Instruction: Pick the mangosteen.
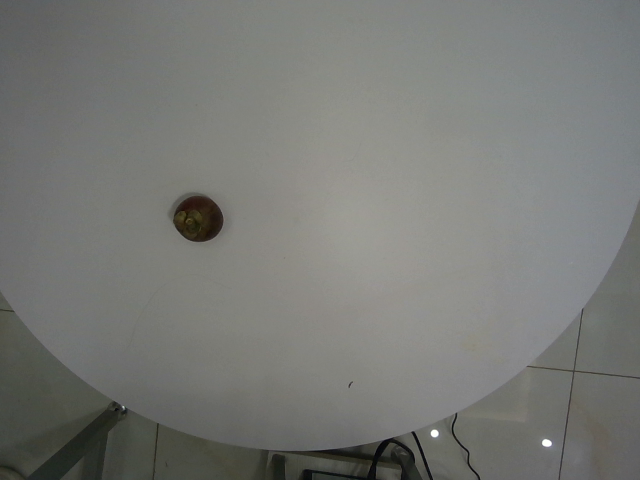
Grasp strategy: vertical